Question: What are the imaging findings?
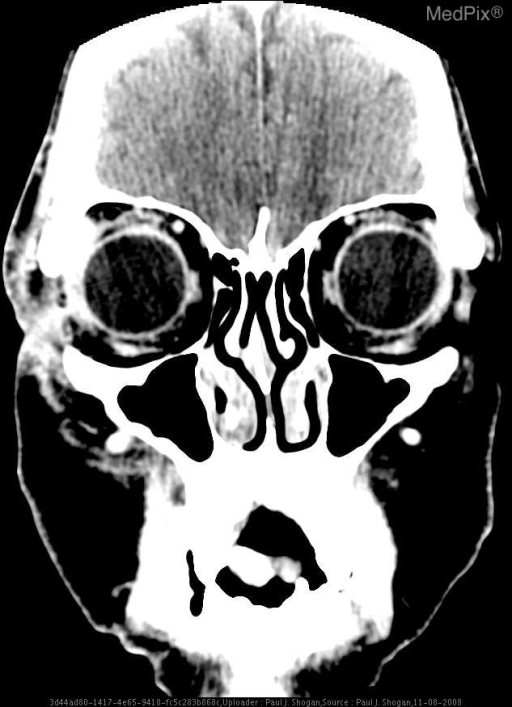
Answer: The imaging shows Contrast enhanced axial and coronal CT images reveal abnormal infiltration and thickening of the right preseptal soft tissues, extending into the right medial canthus. No postseptal extension is noted.  No peripheral enhancing fluid collections are seen.   Additionally, images demonstrate an enhancing lentiform mass along the superoposterior aspect of the right globe. Contrast enhanced axial and coronal CT images reveal abnormal infiltration and thickening of the right preseptal soft tissues, extending into the right medial canthus. No postseptal extension is noted.  No peripheral enhancing fluid collections are seen..